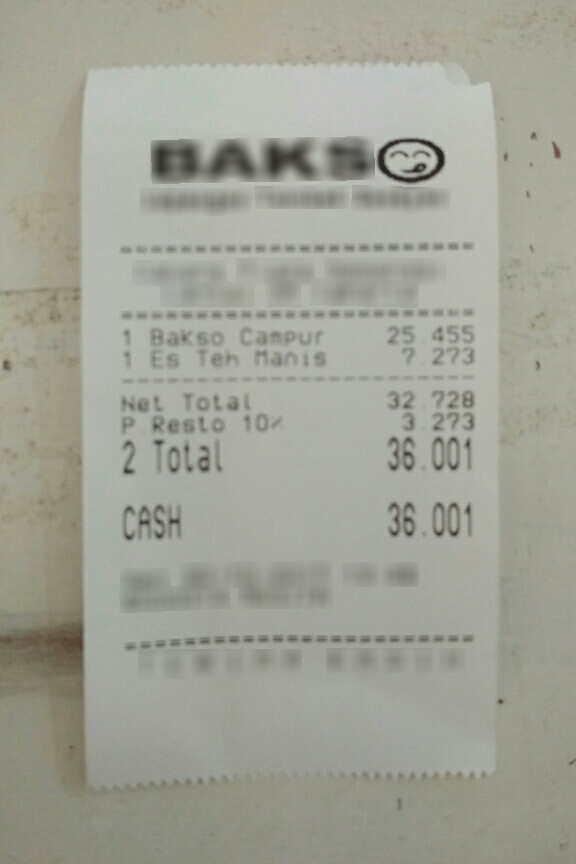
Number of items: 2
Subtotal: 32.728
Tax: 3.273
Total: 36.001
OCR text regions:
text: 1
text: Bakso
text: Campur
text: 25.455
text: 1
text: Es
text: Teh
text: Manis
text: 7.273
text: Net
text: Total
text: 32.728
text: P
text: Resto
text: 10%
text: 3.273
text: Total
text: 36.001
text: CASH
text: 36.001
text: 2